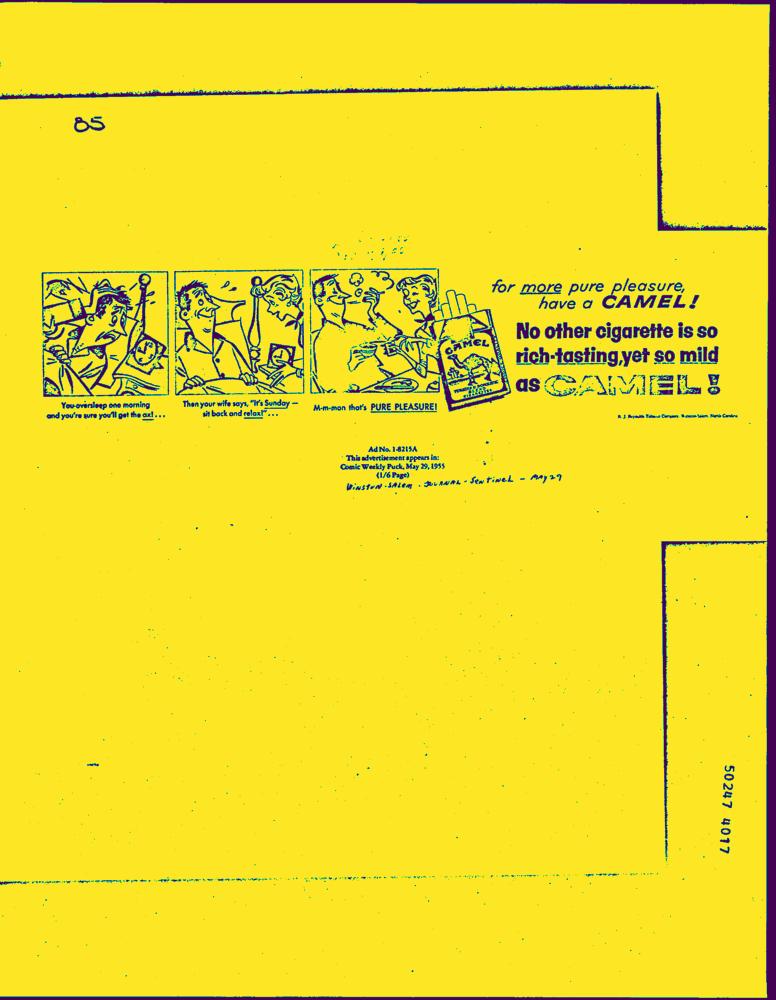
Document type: AD